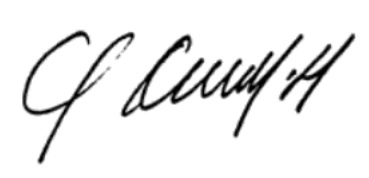
Signature of: omar torrijos